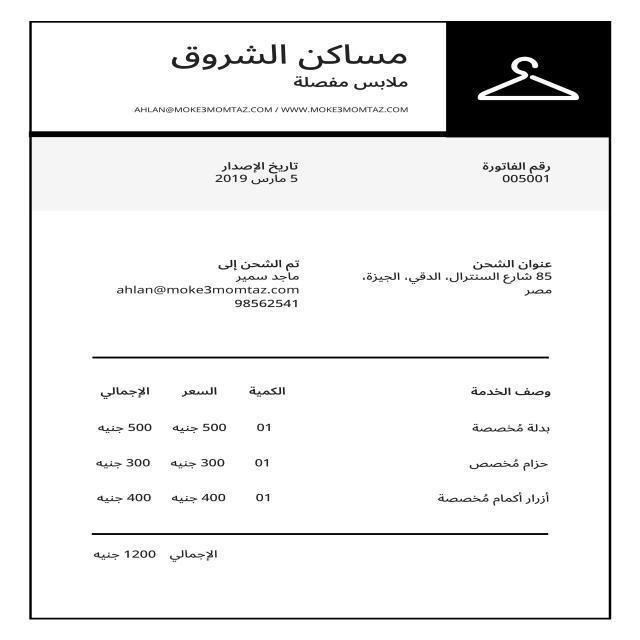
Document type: Invoice